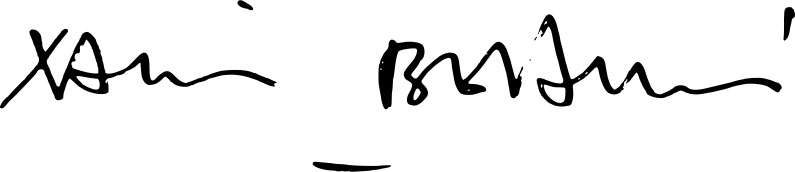
Signature of: xavier beauvois